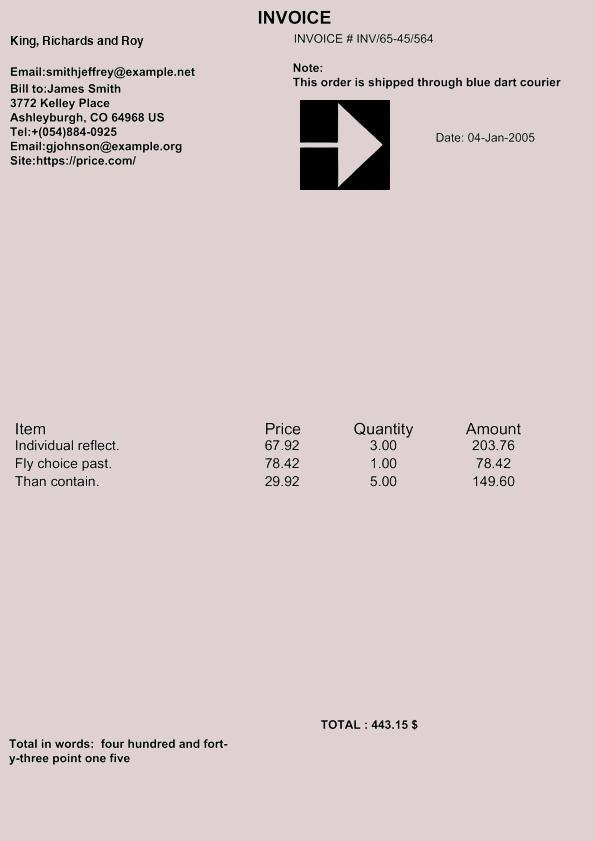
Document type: Invoice